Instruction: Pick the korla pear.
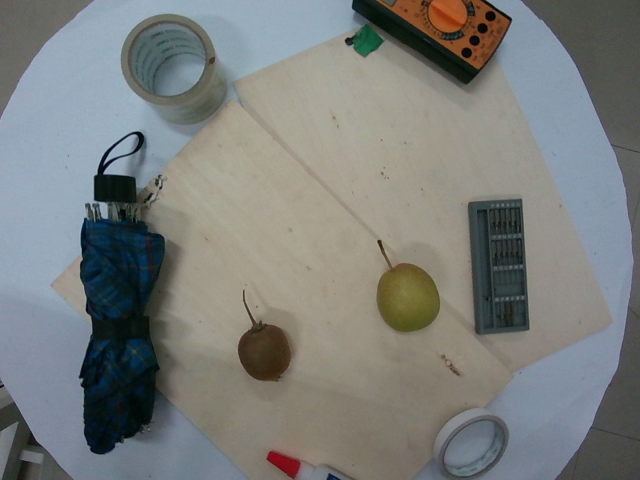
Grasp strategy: vertical